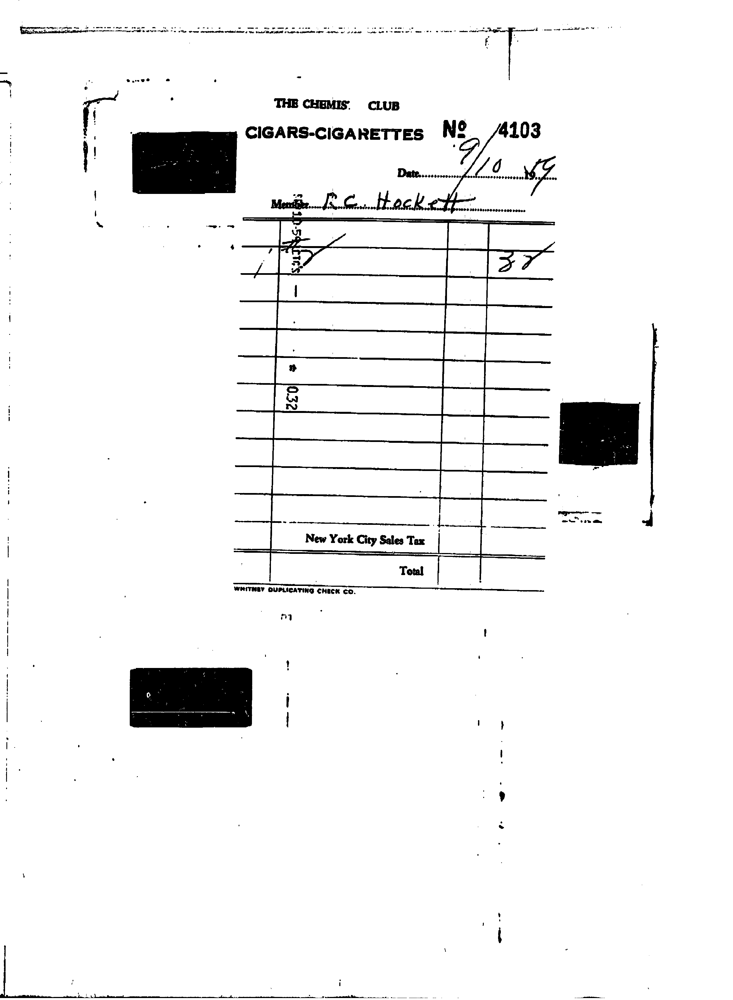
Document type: Invoice